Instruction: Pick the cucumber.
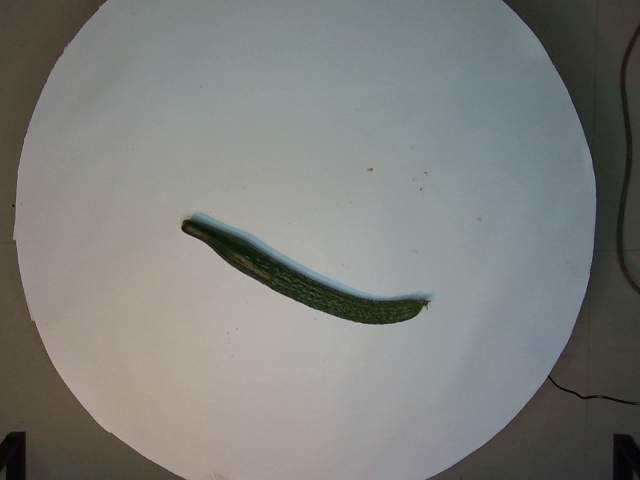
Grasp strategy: vertical